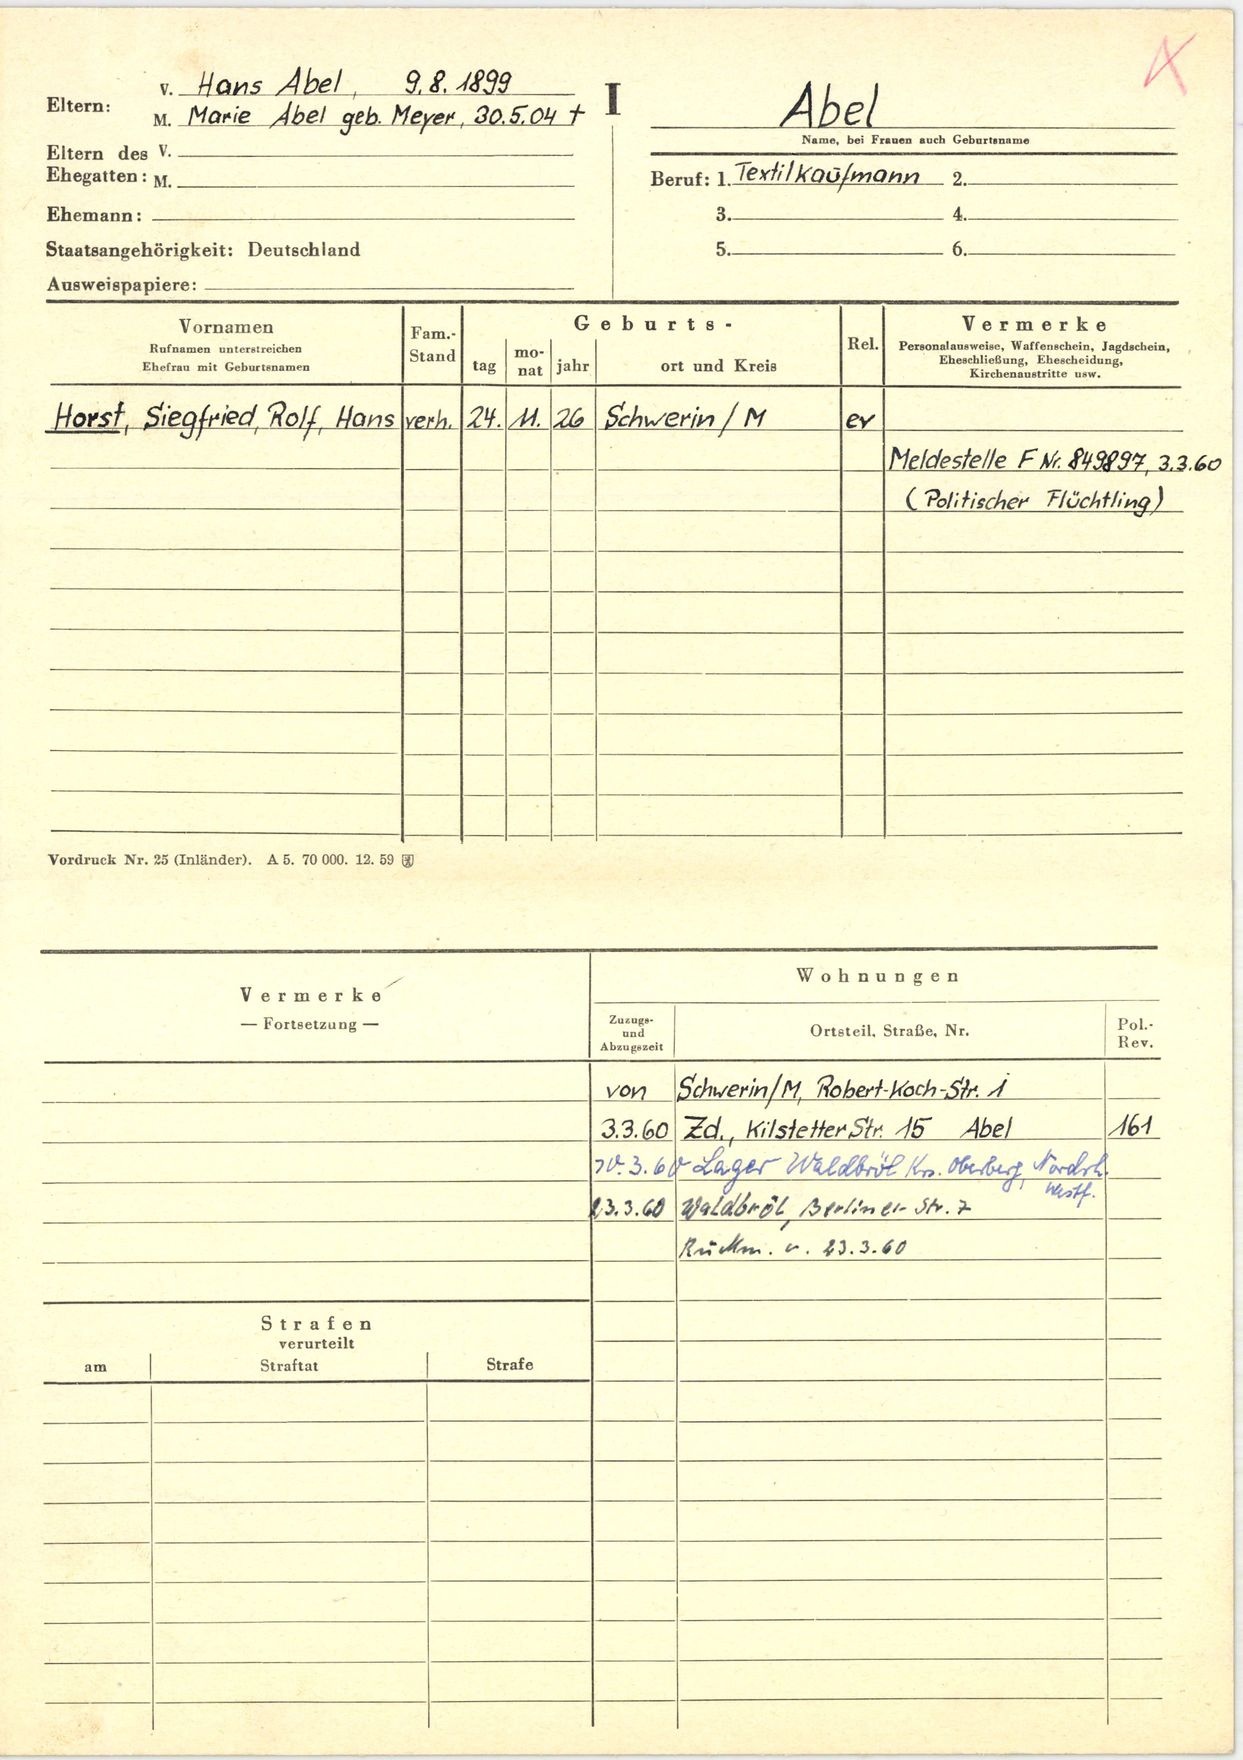
Abel